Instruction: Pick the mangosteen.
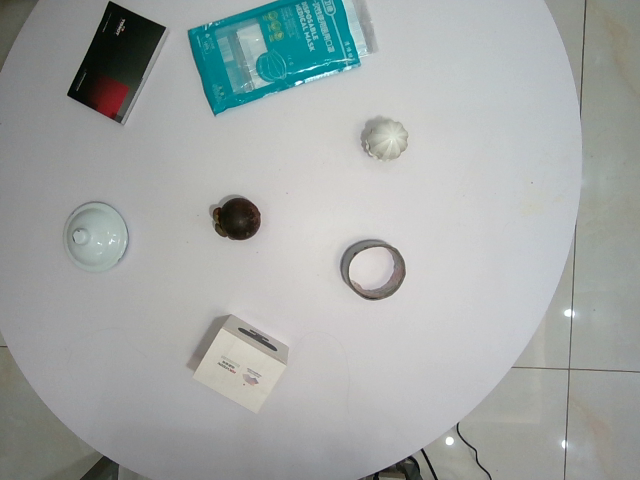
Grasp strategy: vertical